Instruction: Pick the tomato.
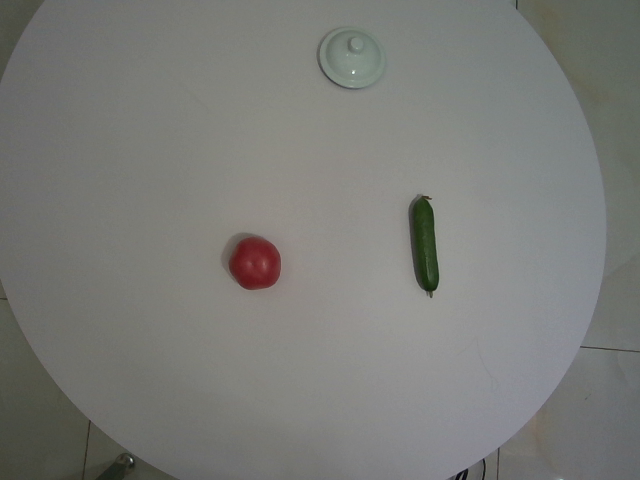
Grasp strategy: vertical